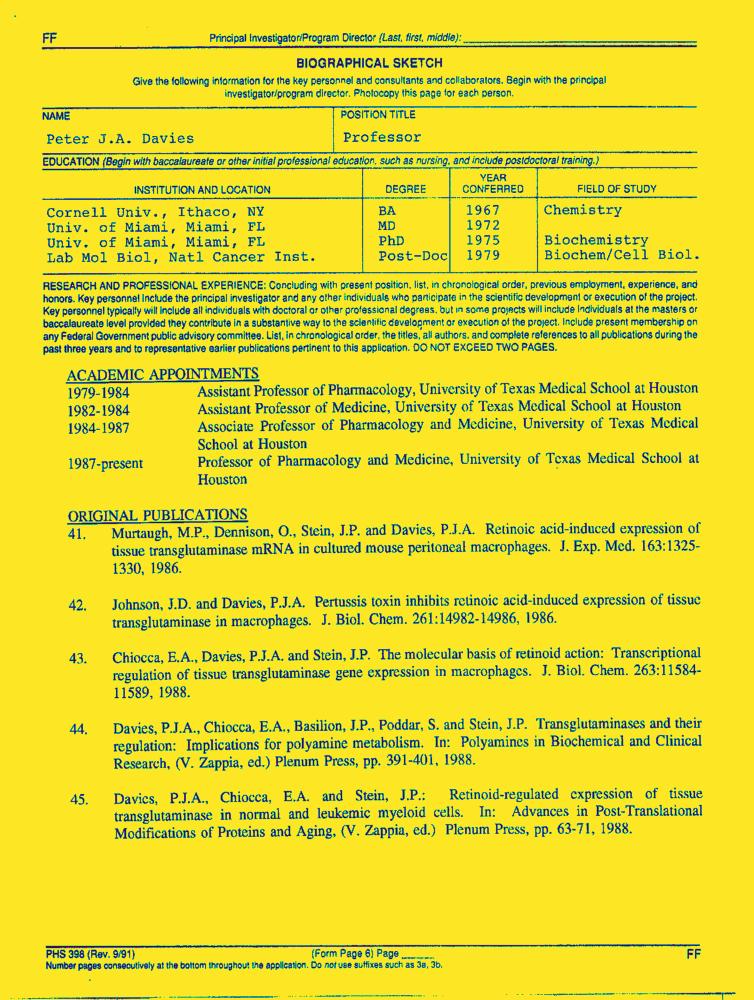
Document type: Resume-Doc